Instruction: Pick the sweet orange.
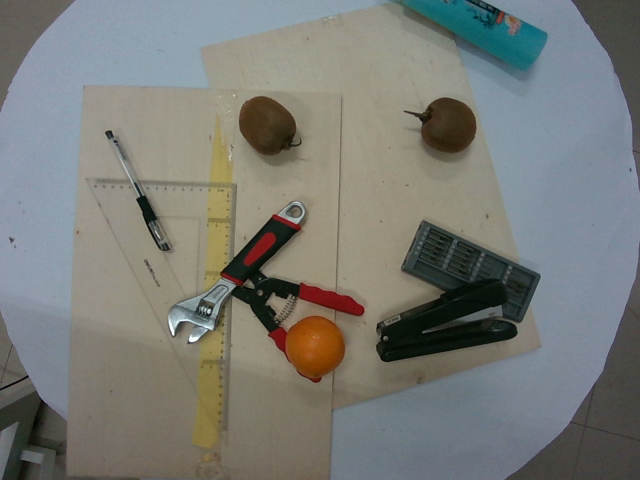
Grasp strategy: vertical